Question: What is the suspected problem?
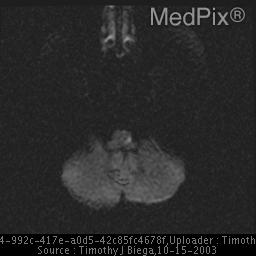
Answer: The findings suggest Axial FLAIR images demonstrate multiple punctate foci of signal abnormality in the deep white matter.  Axial and coronal diffusion images demonstrate a single focus of high signal within the left medulla consistent with recent infarct.. Axial diffusion image demonstrates mild high signal within the left medulla consistent with recent infarct.. The patient might have a history of 58 y/o female with past medical history of diabetes and hypertension presents with 4 day history of right sided numbness and tingling..